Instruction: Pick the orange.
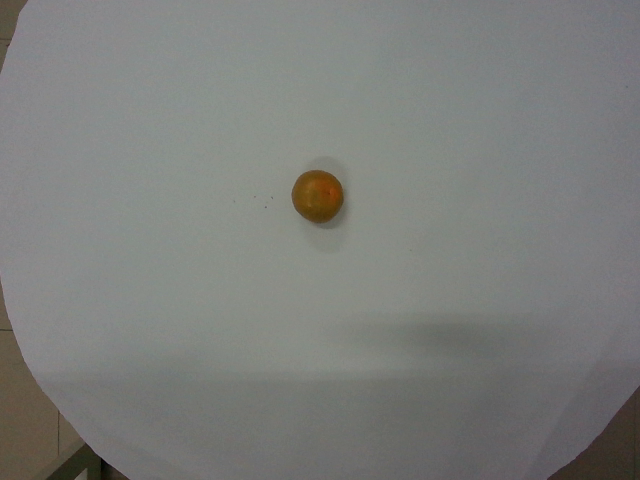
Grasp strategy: vertical